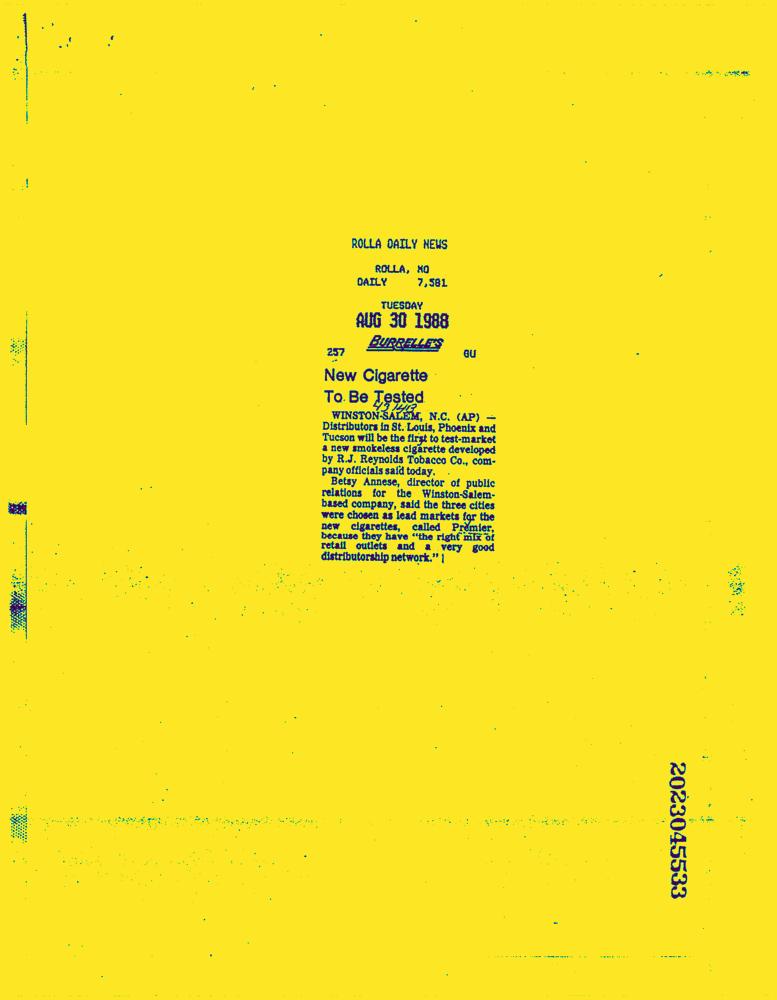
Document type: News-Article